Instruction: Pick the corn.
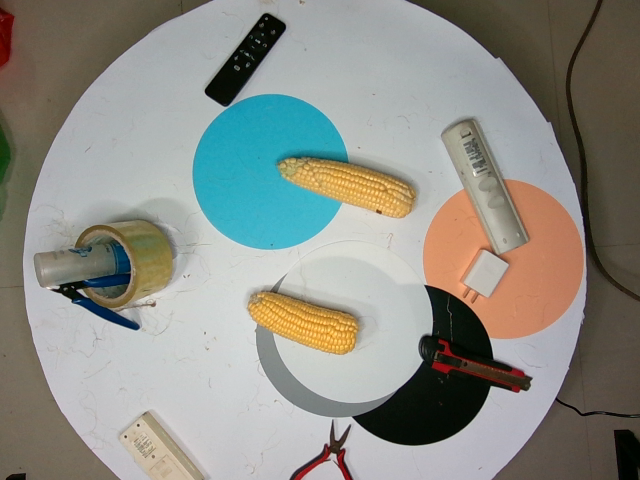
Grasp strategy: vertical